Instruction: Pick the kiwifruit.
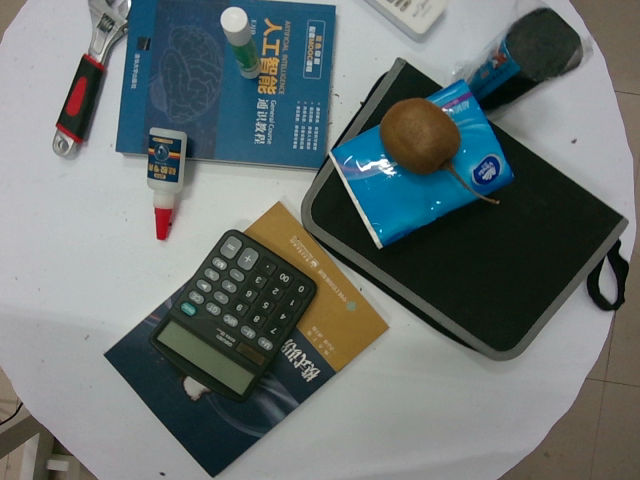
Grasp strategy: vertical